Question: In what way does the history help explain the case?
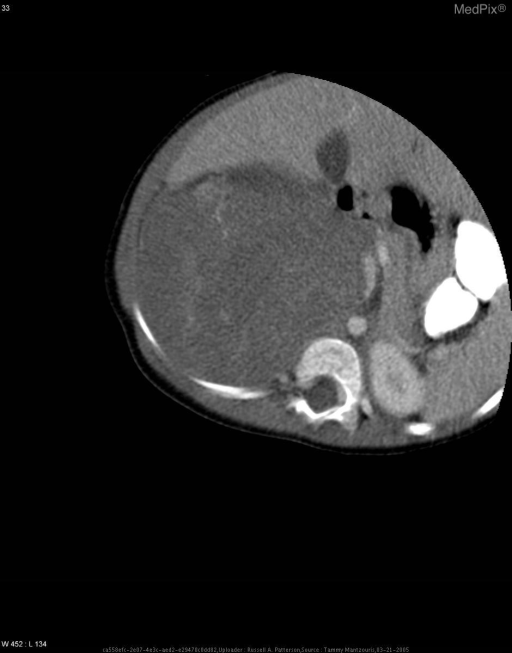
Answer: The patient's history of This 2.5-year-old girl presented to her pediatrician in Italy after her parents noted a prominence in the right abdomen after bathing her in March 2004. The child had consistently been at the fifth percentile for growth up to that point. An ultrasound in Italy revealed a 7 x 8cm abdominal mass, and she was immediately air-evac’d to WRAMC for further evaluation and treatment. is key in understanding the case.